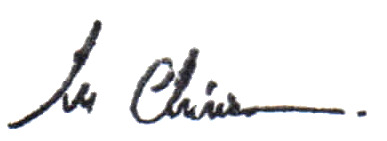
Signature of: mihai chirica